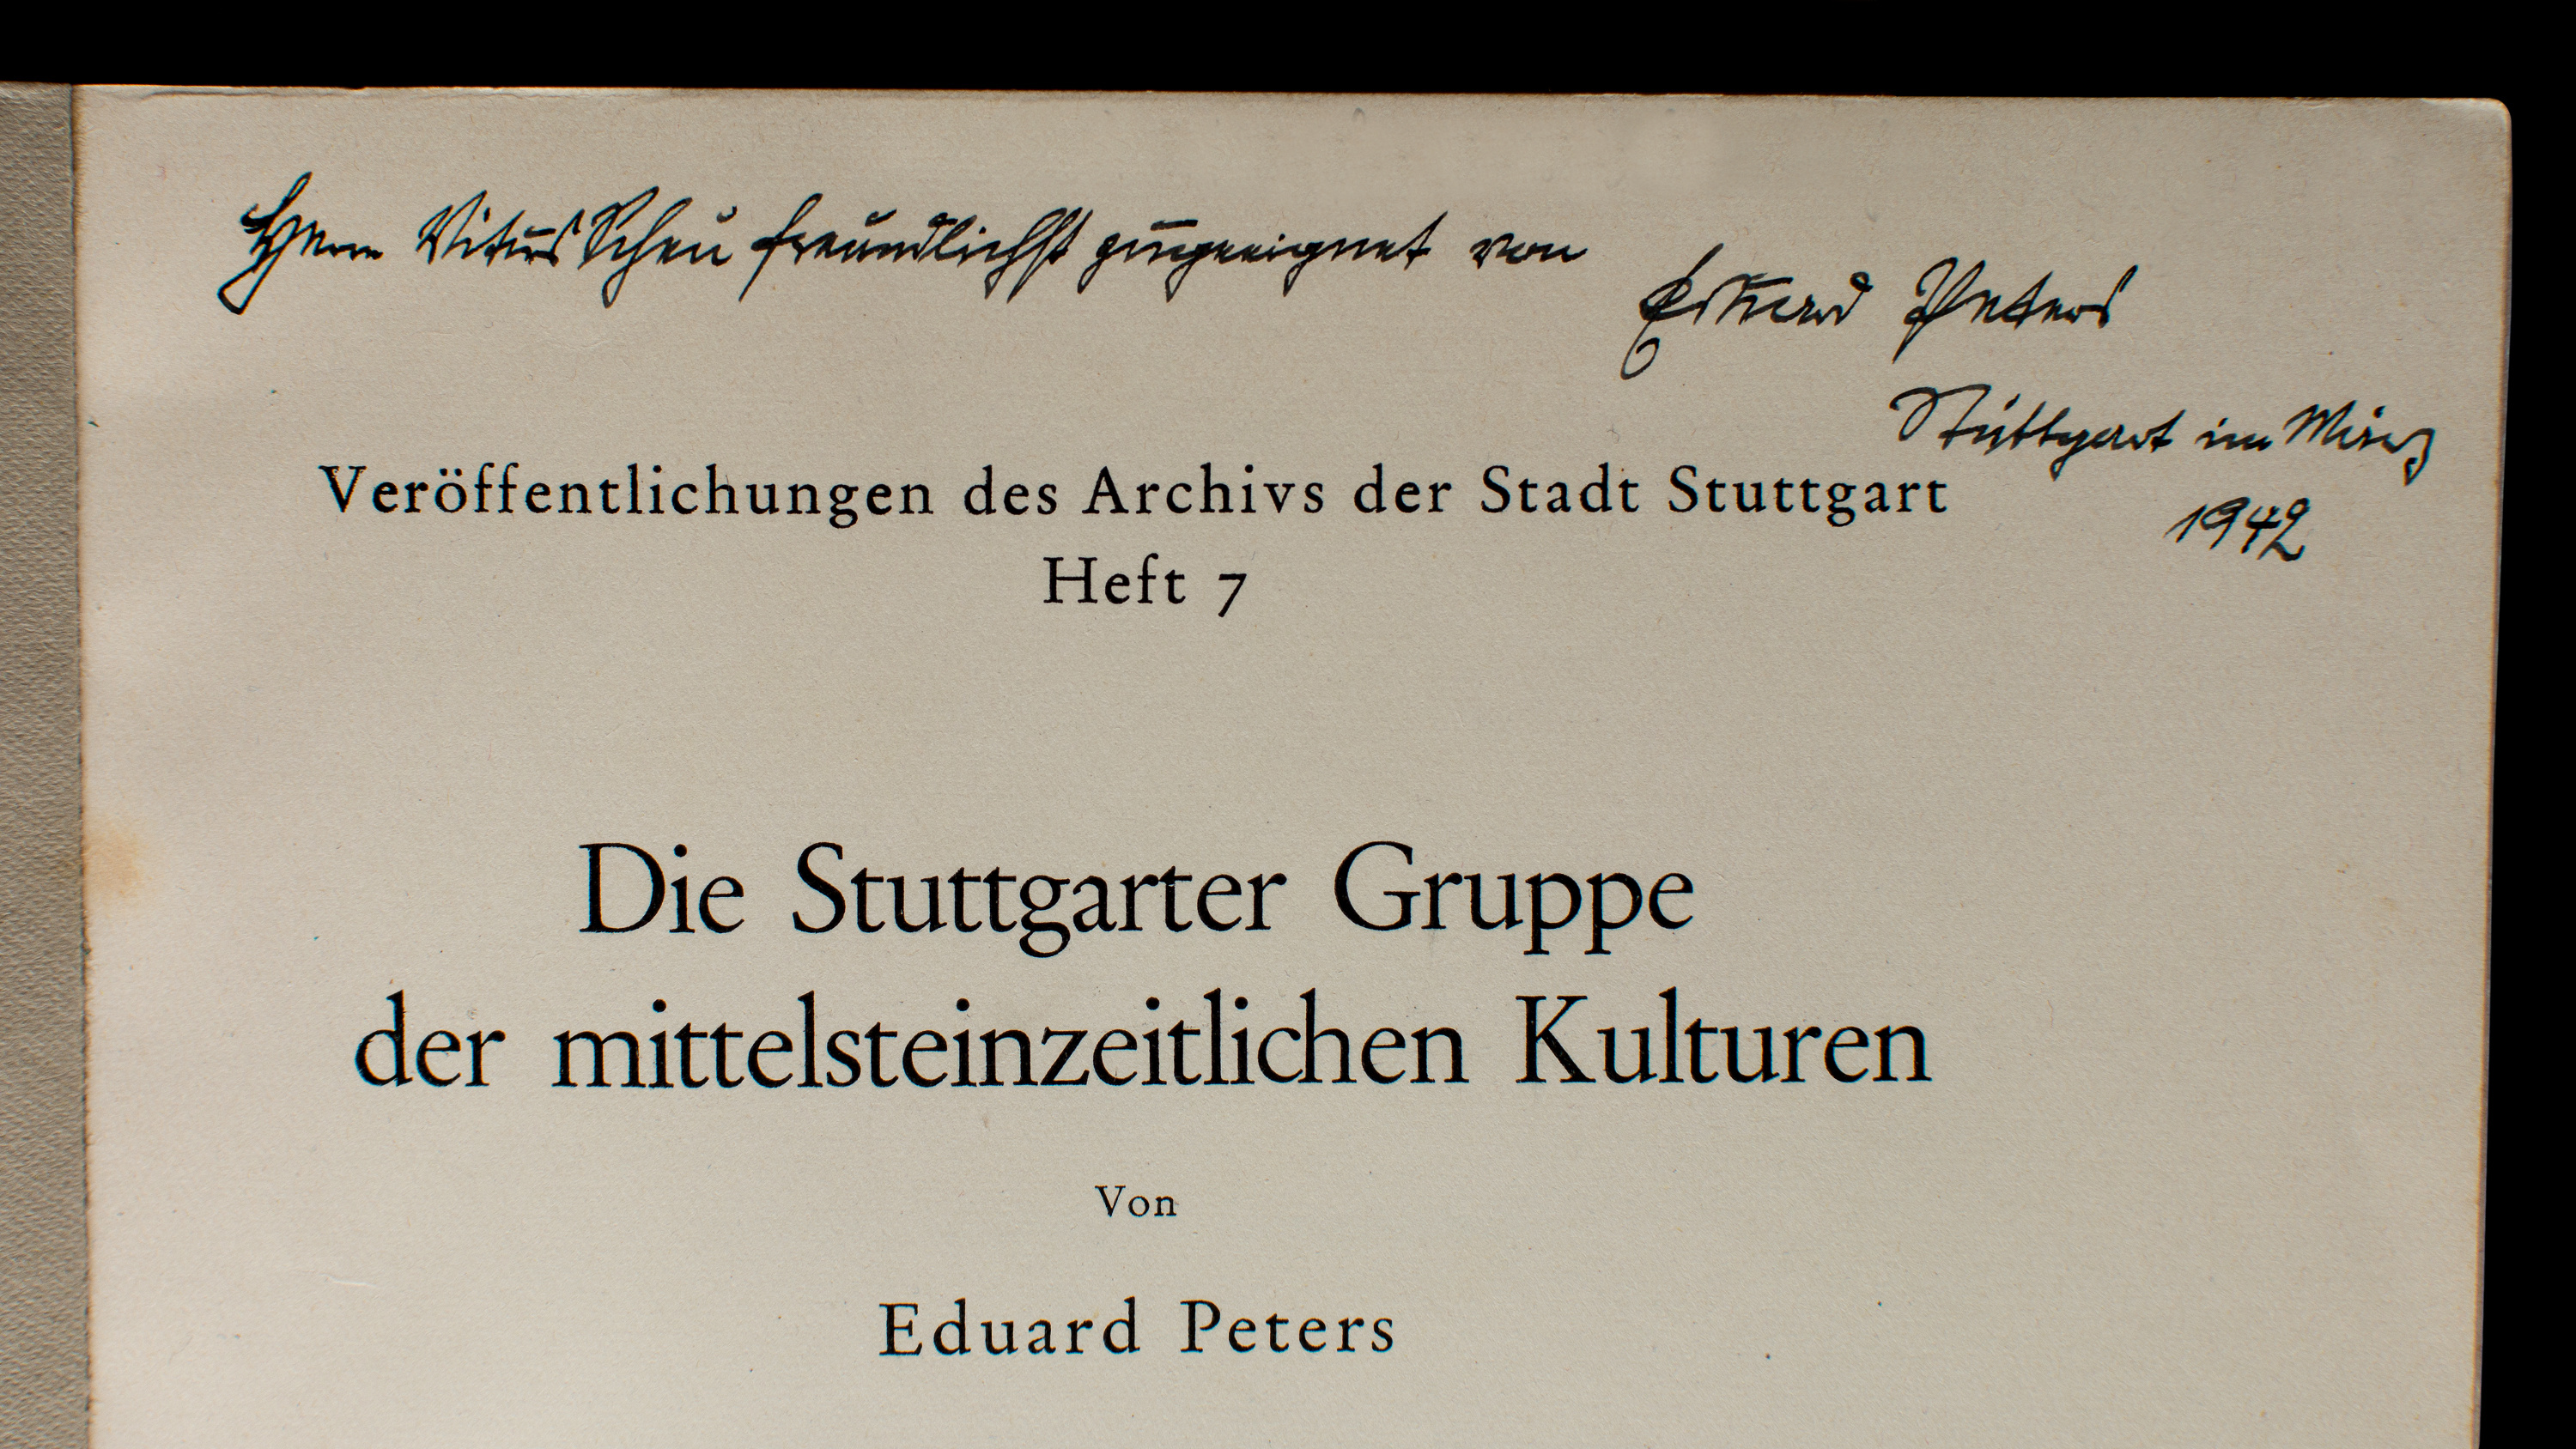
Signature of: eduard peters